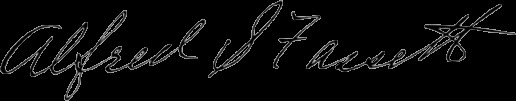
Signature of: alfred swift fassett